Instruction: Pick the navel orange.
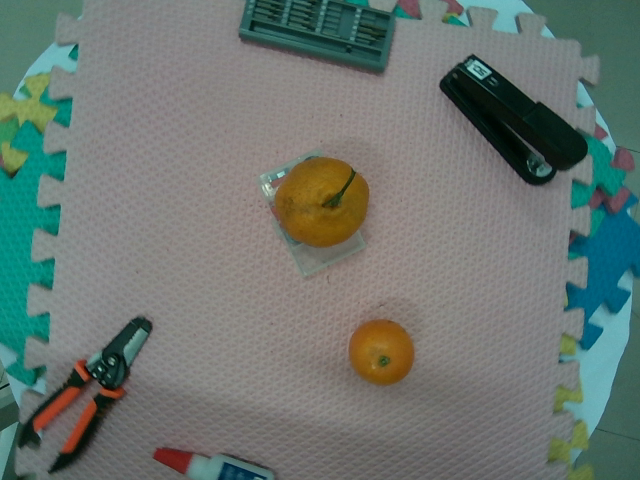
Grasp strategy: vertical